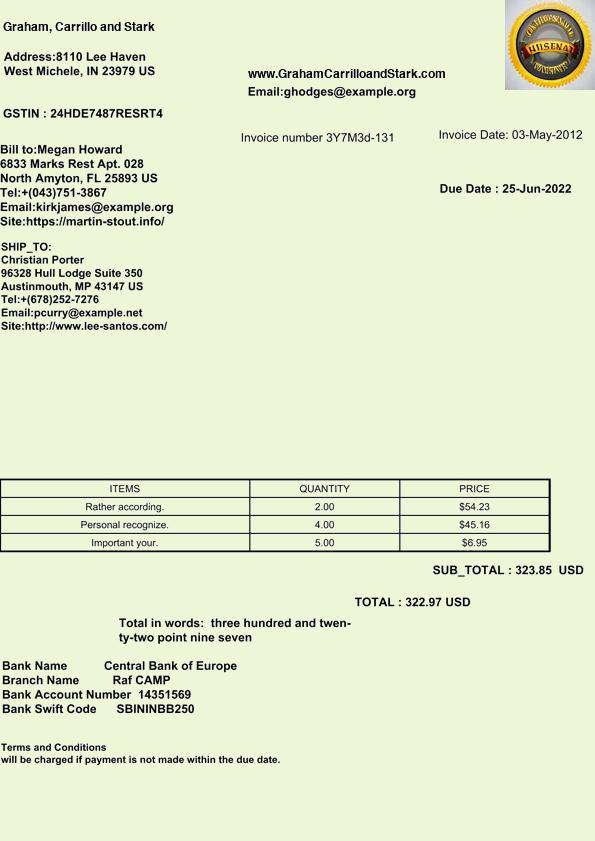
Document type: Invoice